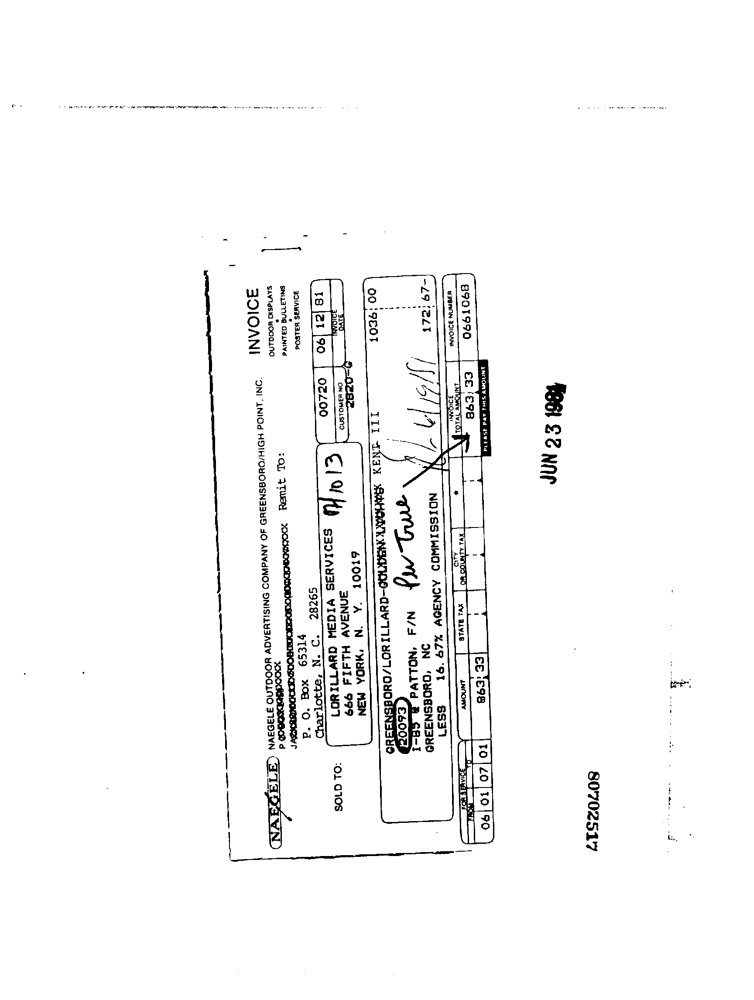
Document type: Invoice